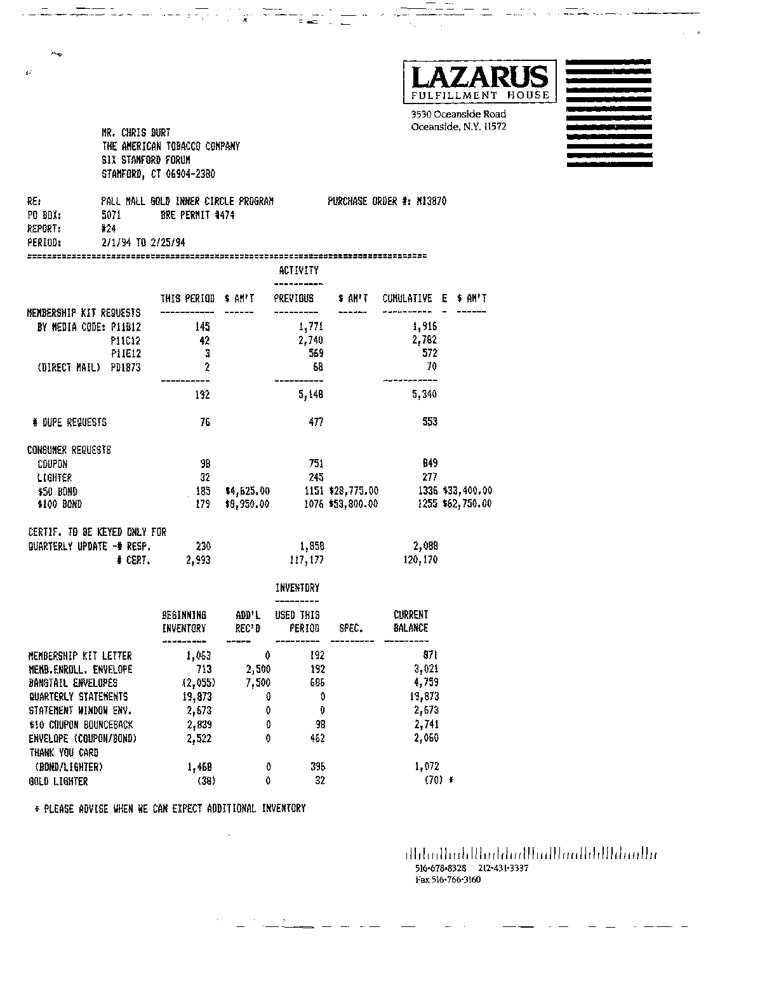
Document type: Invoice